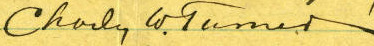
Signature of: charles w turner